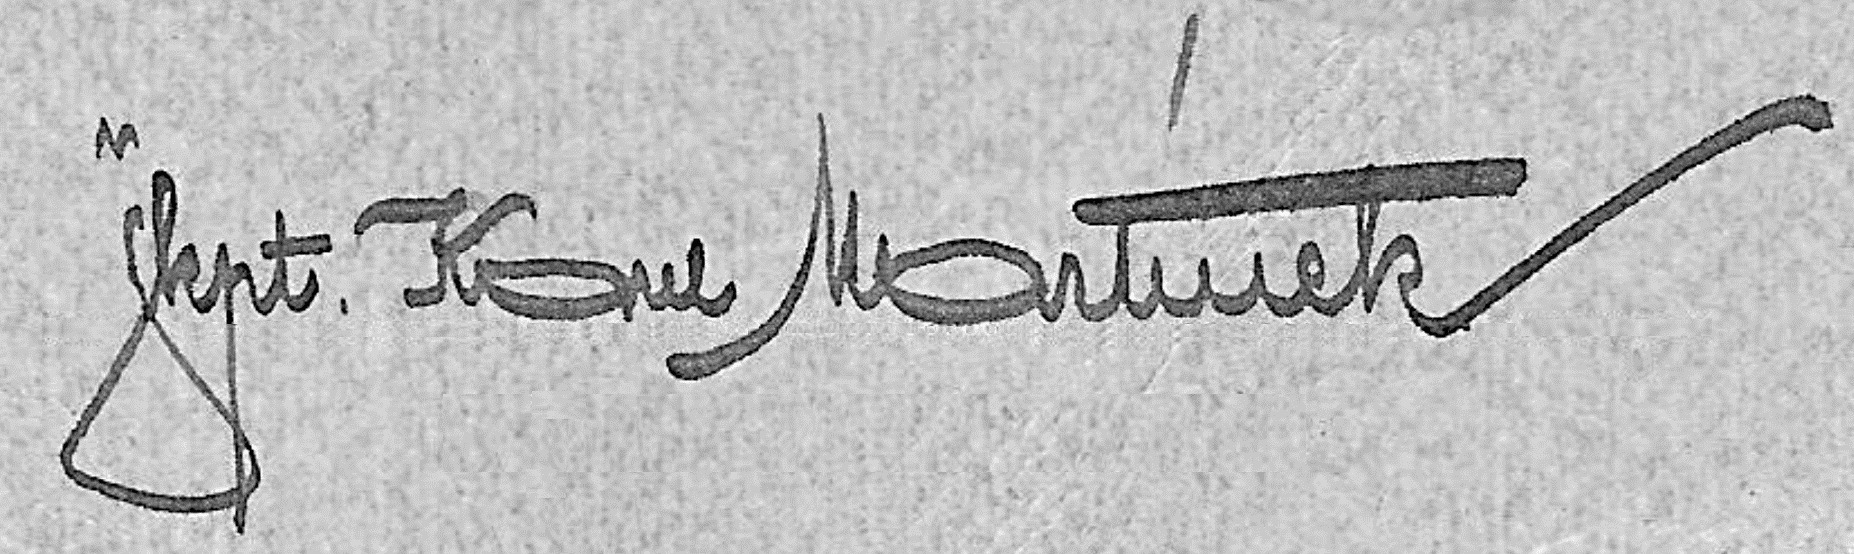
Signature of: karel martínek